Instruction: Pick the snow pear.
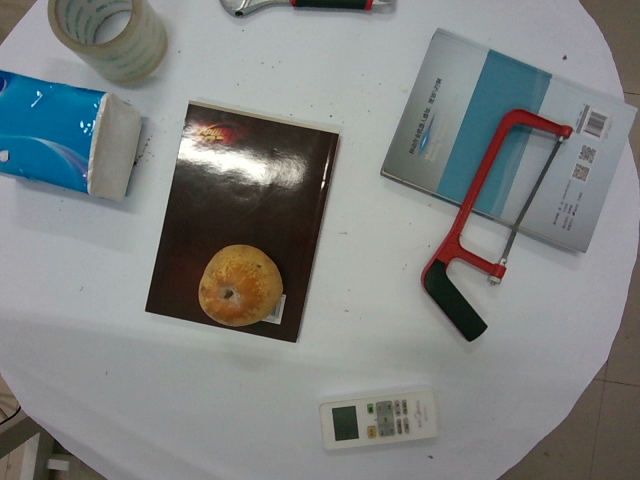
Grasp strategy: vertical